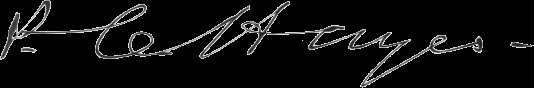
Signature of: philip c hayes